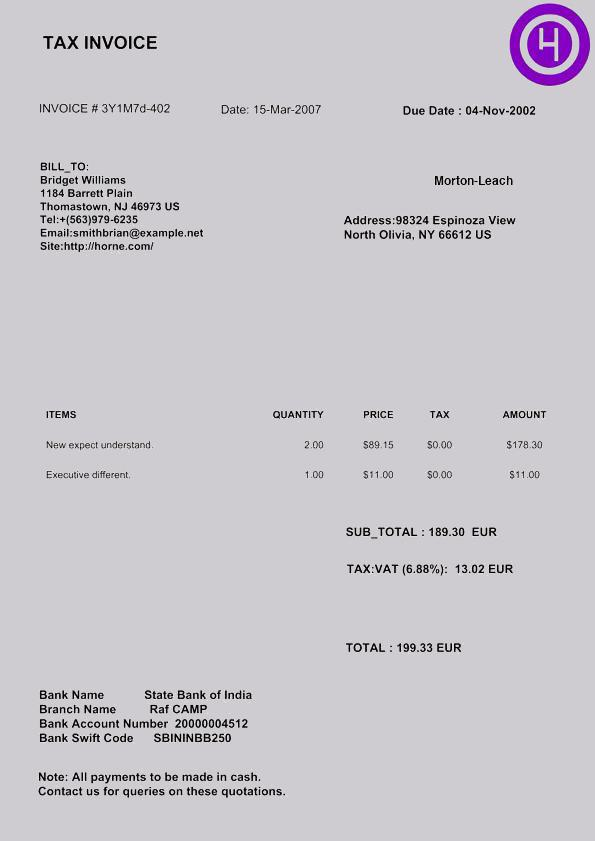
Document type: Invoice